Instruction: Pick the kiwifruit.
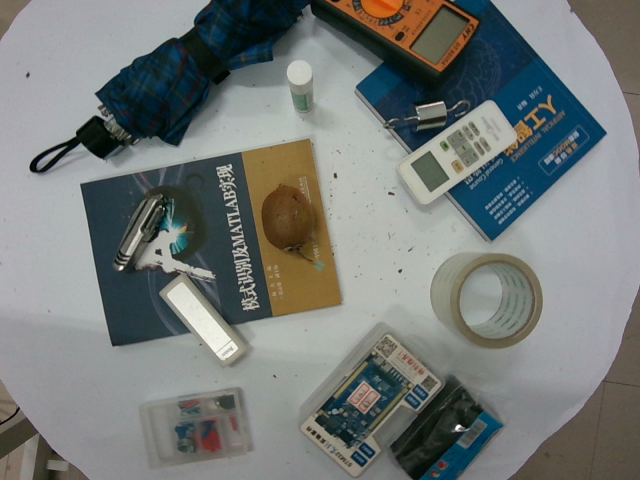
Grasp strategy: vertical